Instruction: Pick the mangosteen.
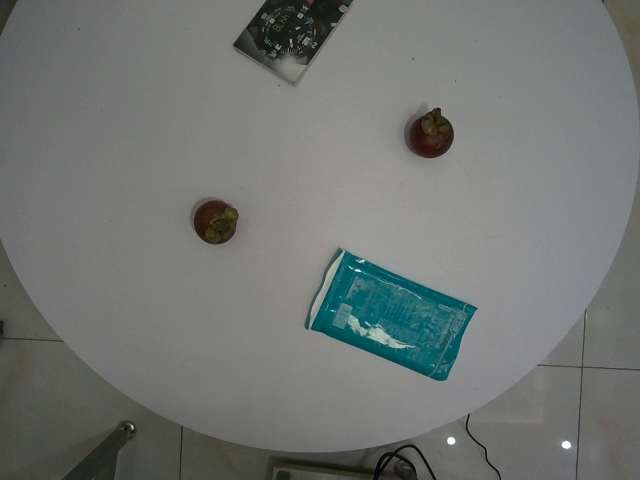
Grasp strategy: vertical